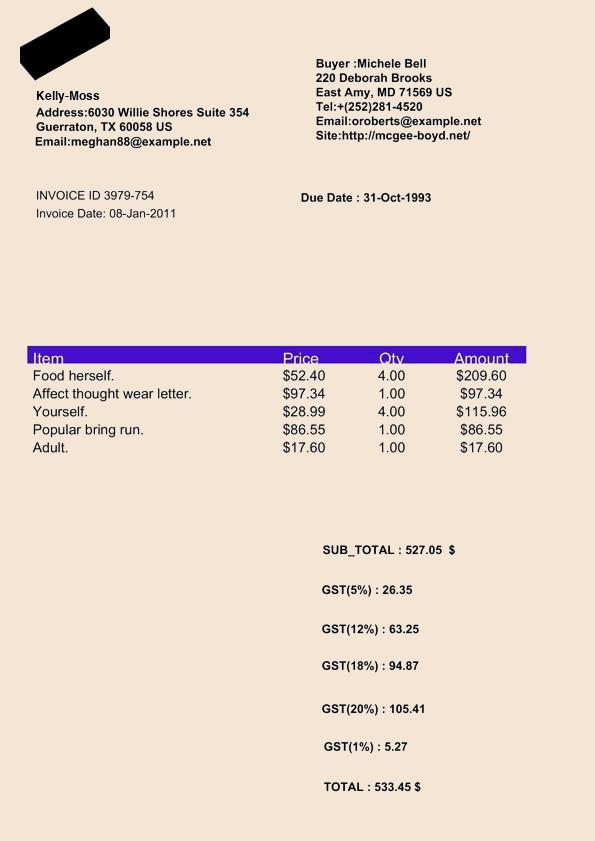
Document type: Invoice